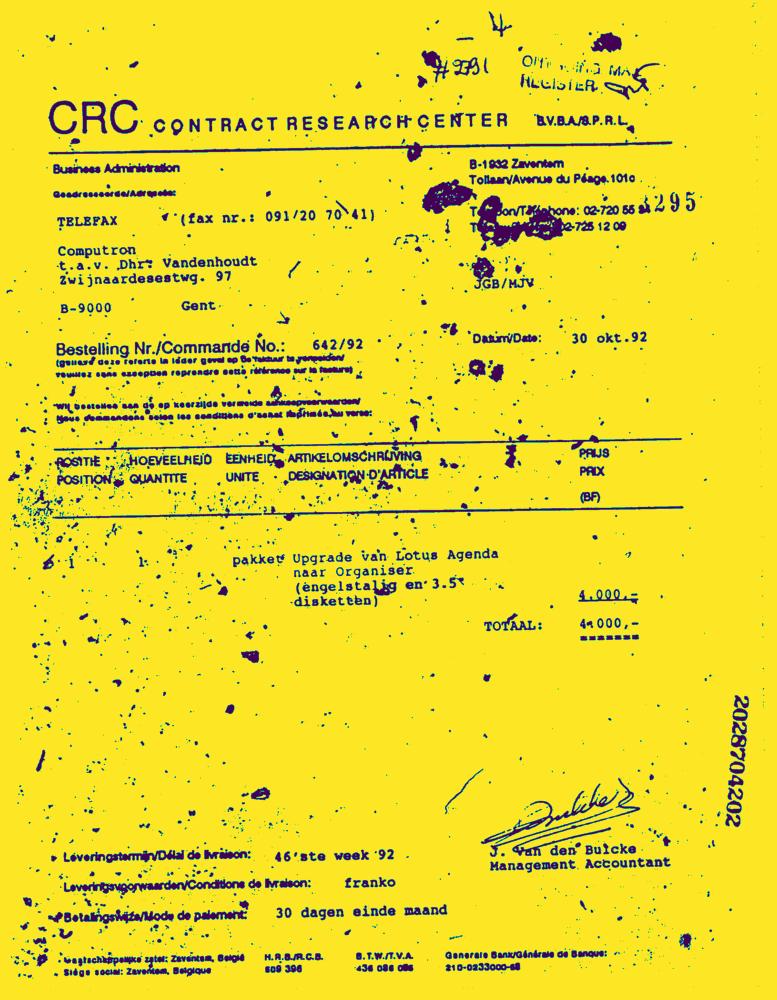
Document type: Invoice-Doc